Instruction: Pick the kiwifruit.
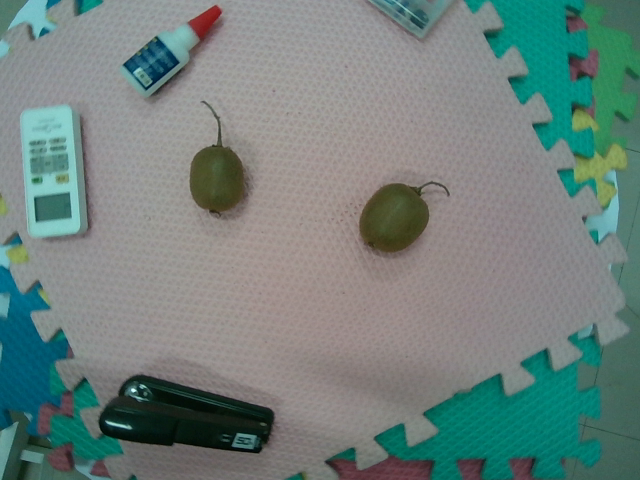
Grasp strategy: vertical